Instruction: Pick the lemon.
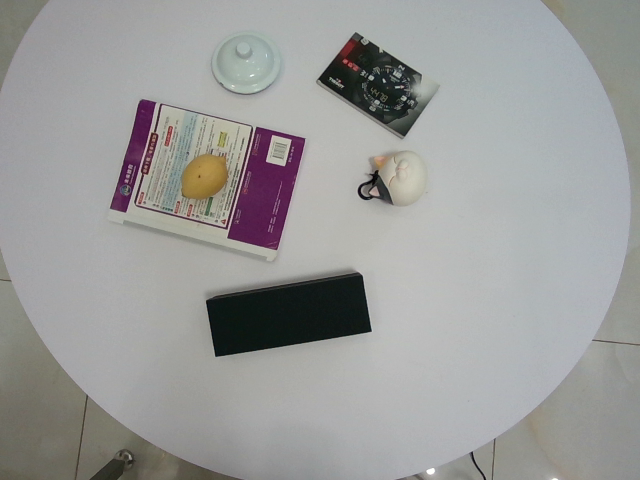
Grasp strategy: vertical